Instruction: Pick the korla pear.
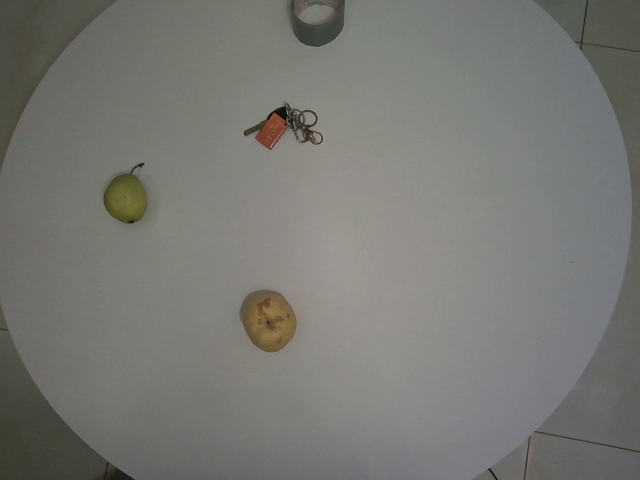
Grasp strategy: vertical